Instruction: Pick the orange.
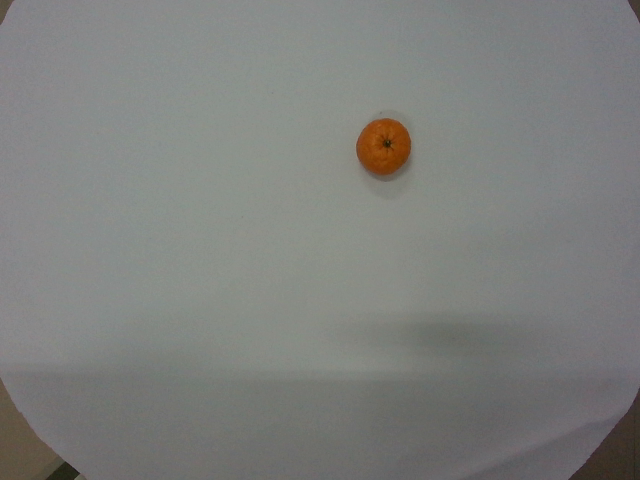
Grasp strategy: vertical